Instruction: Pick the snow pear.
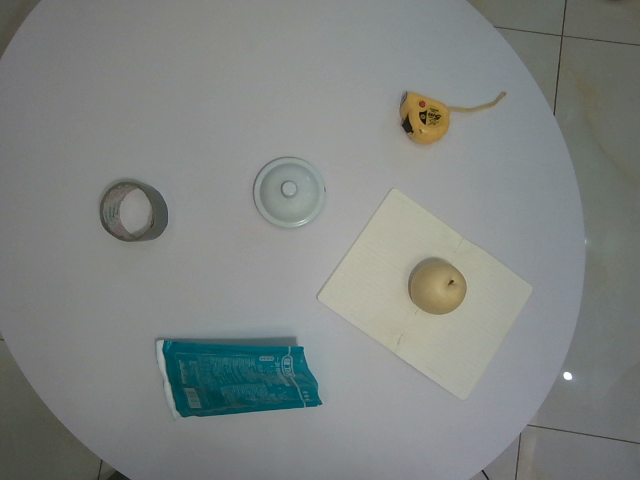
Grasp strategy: vertical